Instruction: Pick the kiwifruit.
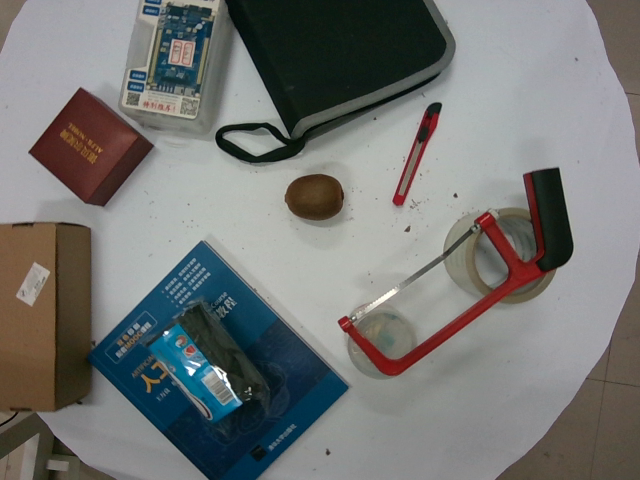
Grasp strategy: vertical